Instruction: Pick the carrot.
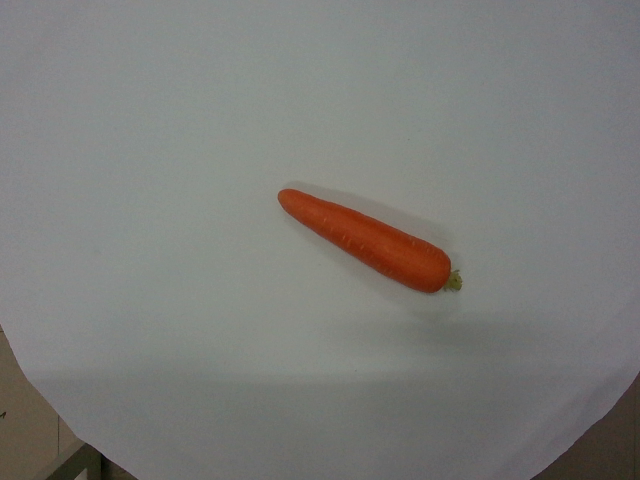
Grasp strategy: vertical